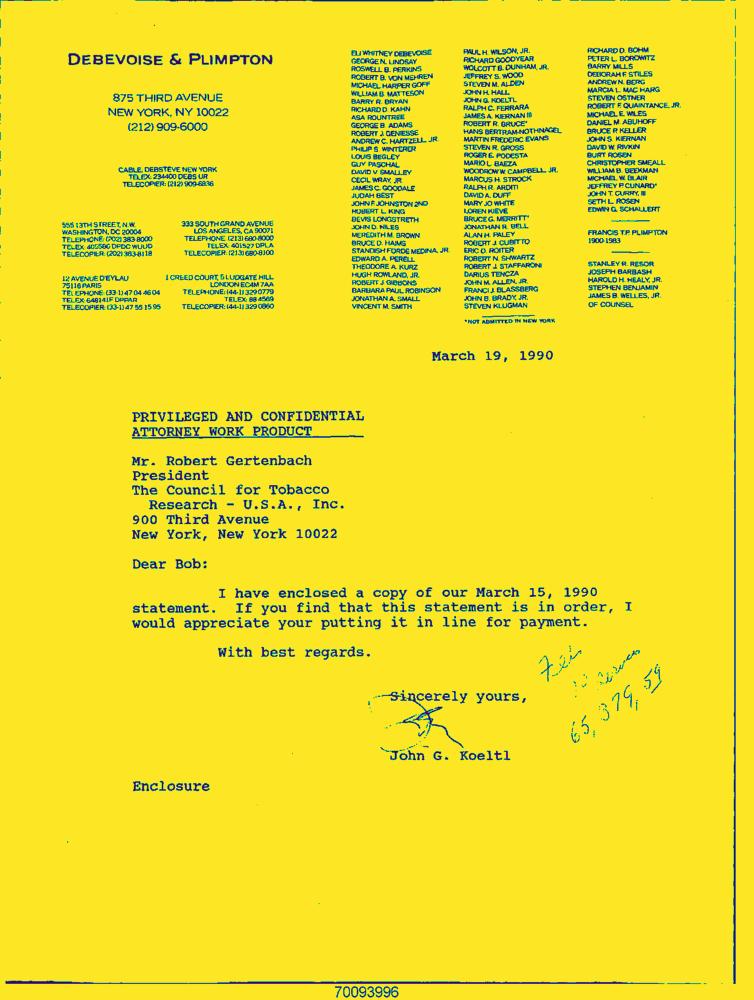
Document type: Letter-Doc